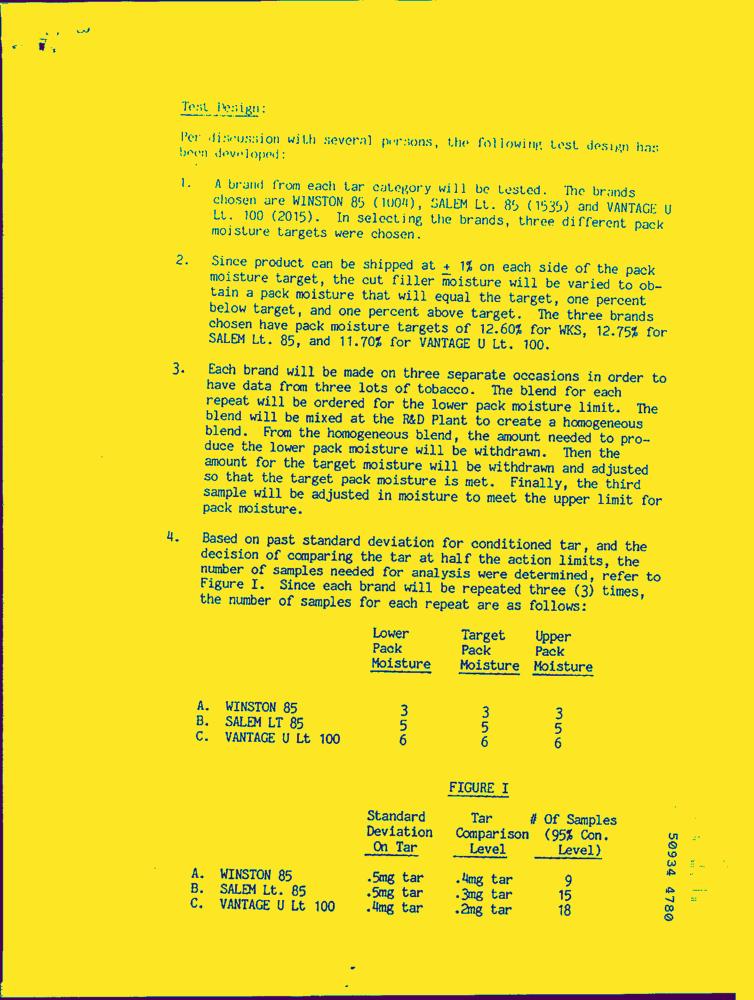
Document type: Letter-Doc